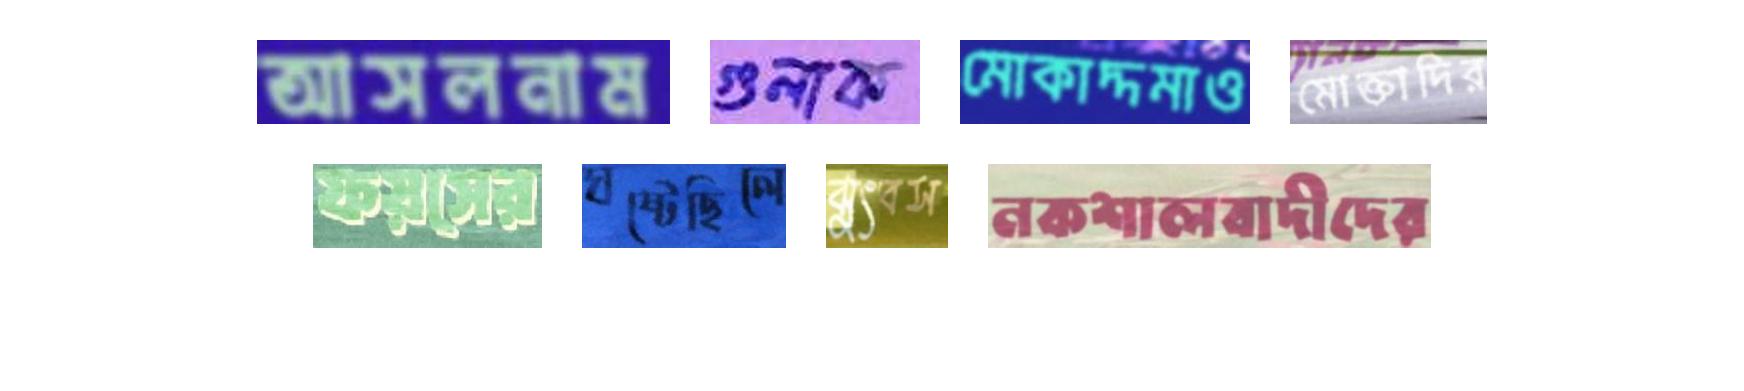
আসলনাম গুলাক মোকাদ্দমাও মোক্তাদির
ফয়সের ঘষ্‌টেছিলে ঝুংবস নকশালবাদীদের